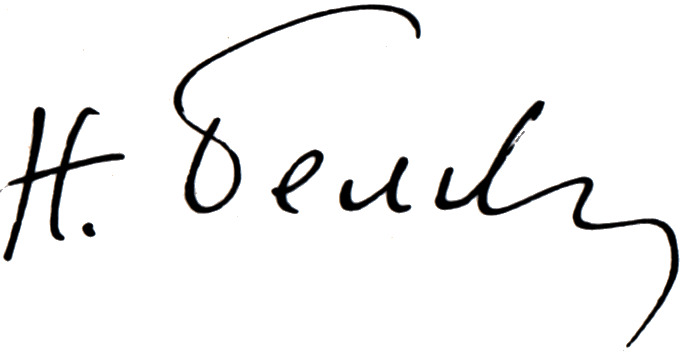
Signature of: nikolay vasilyevich belov